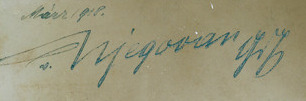
Signature of: viktor von njegovan